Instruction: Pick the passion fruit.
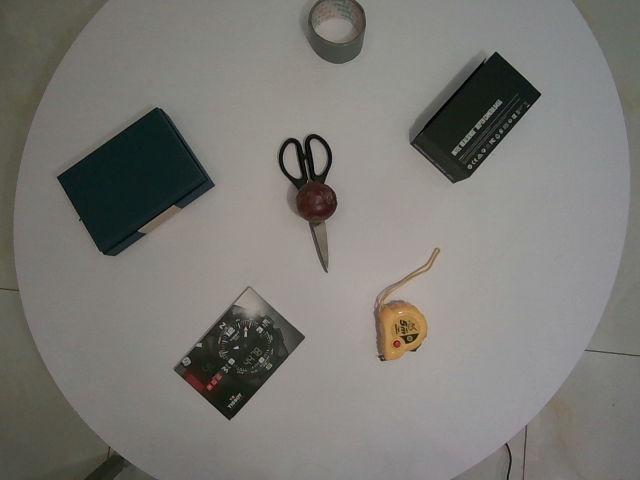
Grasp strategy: vertical